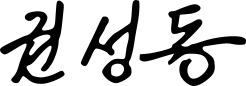
Signature of: kweon seong dong